Question: In what way does the history help explain the case?
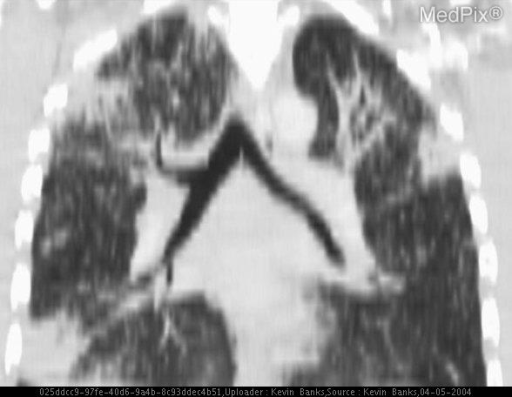
Answer: The patient's history of 36 year-old Caucasian man with worsening shortness of breath, exercise intolerance and fatigue. Referred to pulmonary for evaluation. is key in understanding the case.